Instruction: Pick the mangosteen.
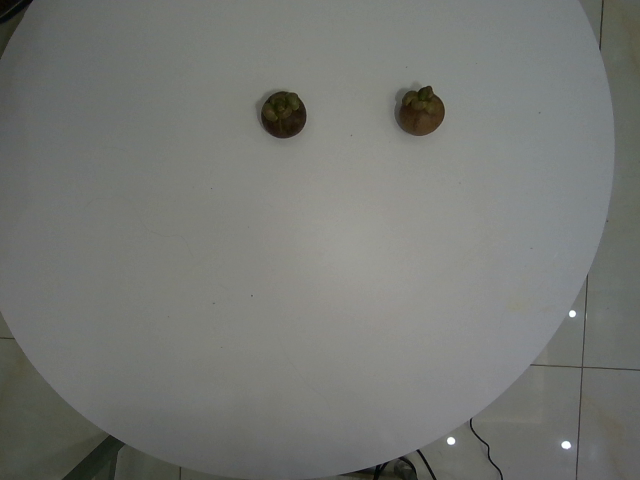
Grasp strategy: vertical